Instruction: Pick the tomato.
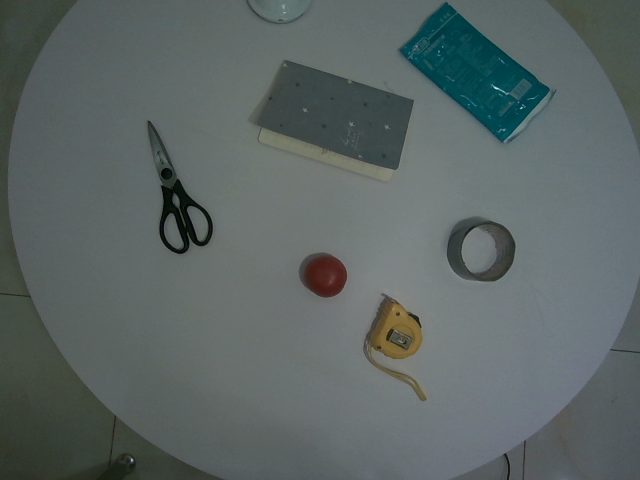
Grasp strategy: vertical